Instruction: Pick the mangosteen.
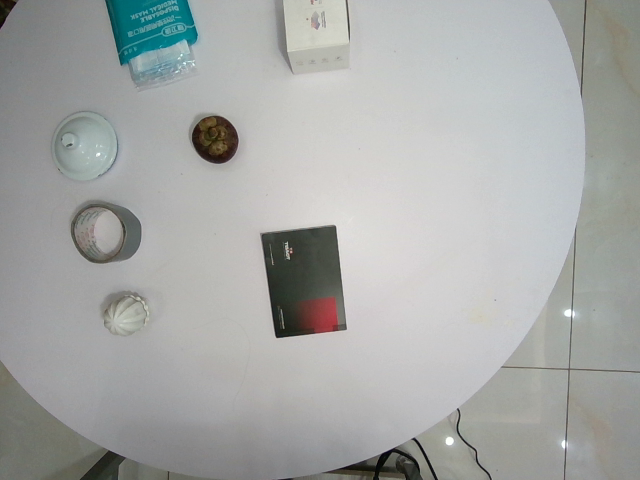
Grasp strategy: vertical